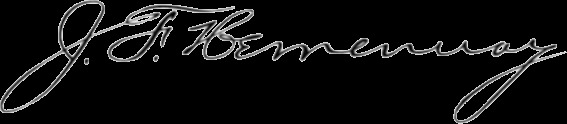
Signature of: john francis hemenway